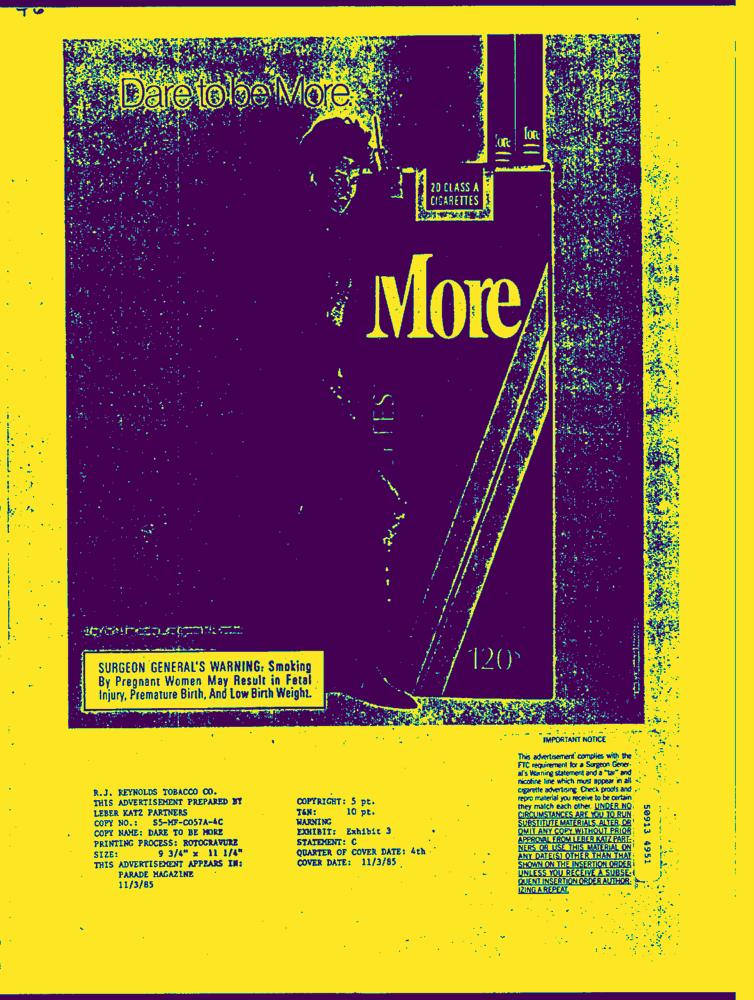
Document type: AD